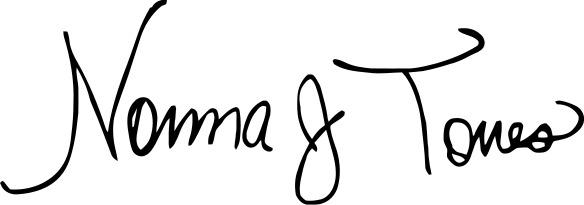
Signature of: norma torres